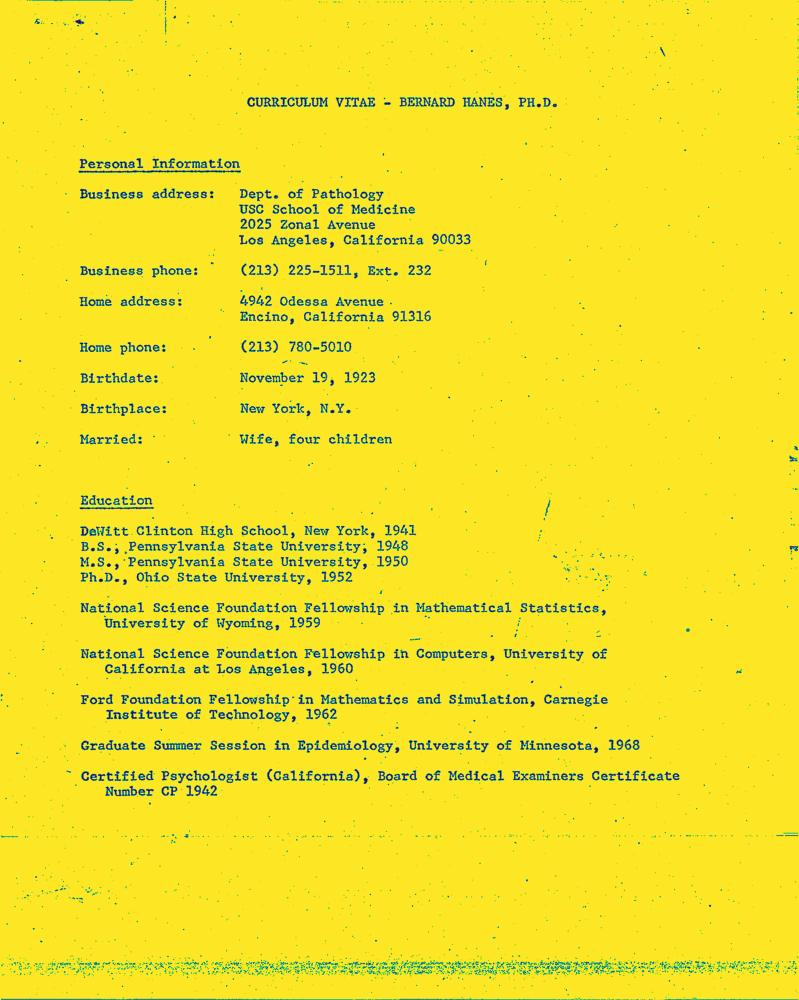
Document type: Resume-Doc